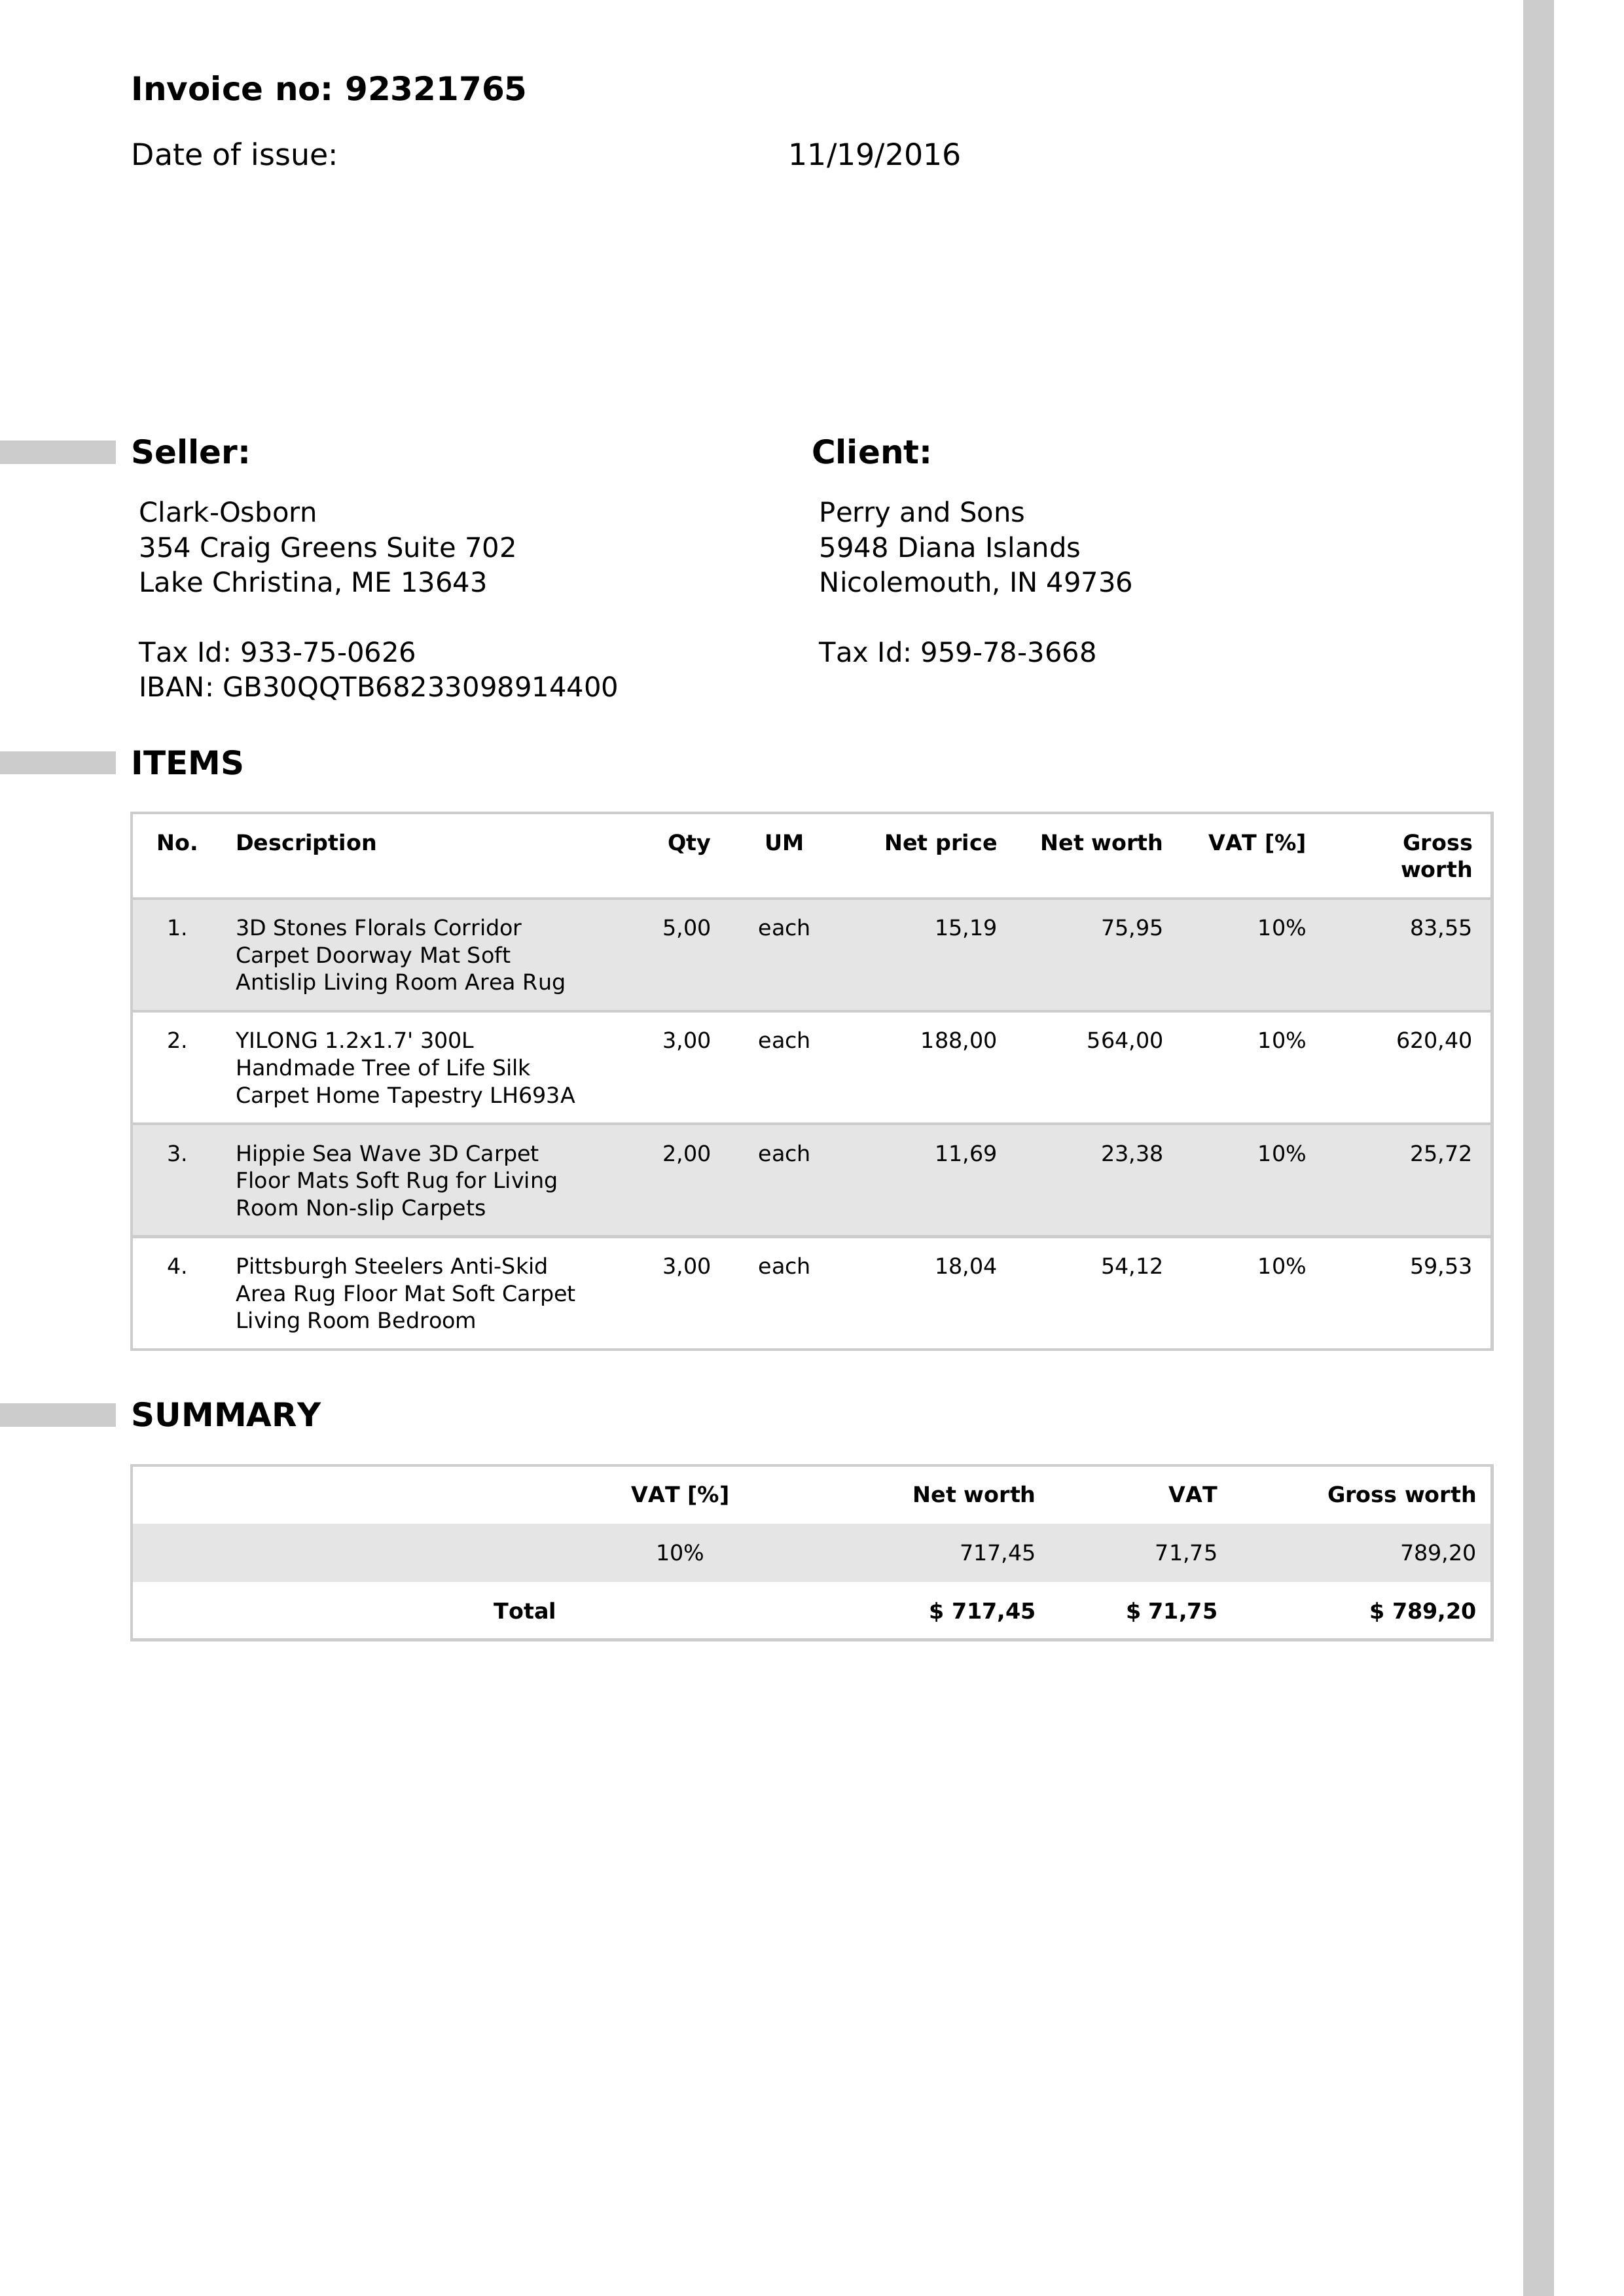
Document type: Invoice